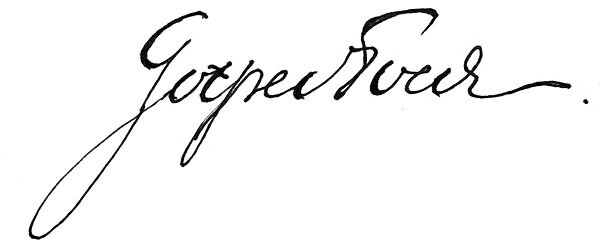
Signature of: gotfred tvede